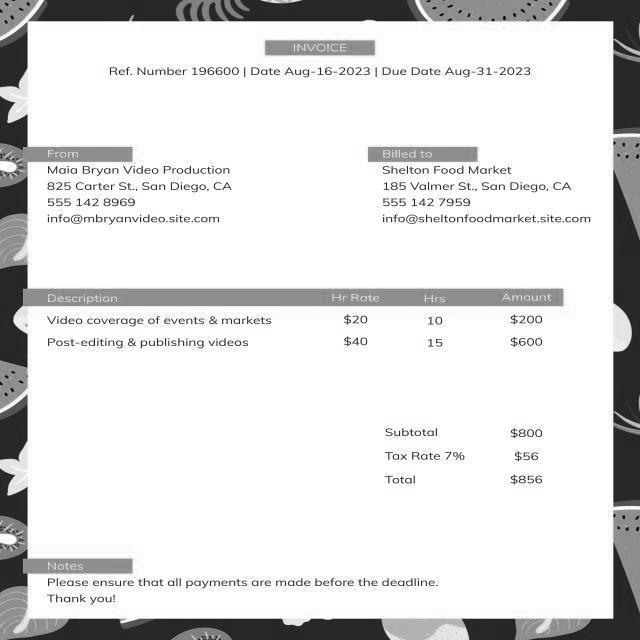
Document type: Invoice